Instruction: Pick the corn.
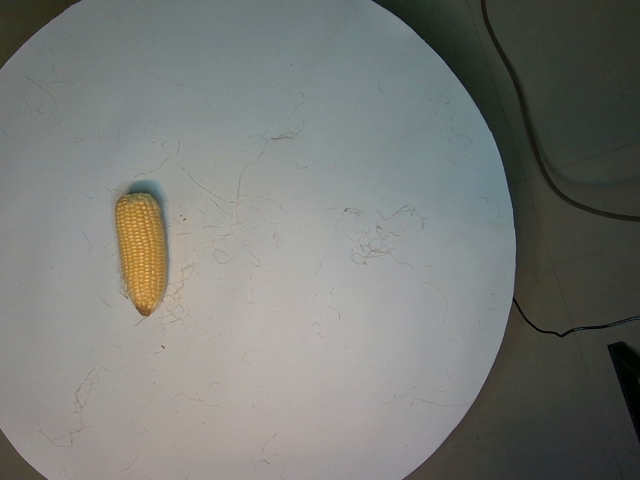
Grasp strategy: vertical